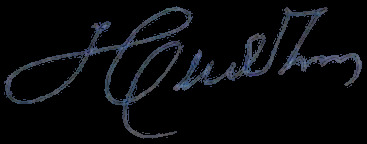
Signature of: niyazi